Question: What is the potential diagnosis?
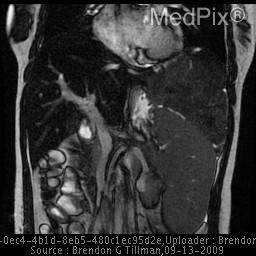
Answer: The possible diagnosis includes Hepatocellular Adenoma (HA)
Focal Nodular Hyperplasia (FNH)
Hemangioma
Hepatocellular Carcinoma (HCC)
Fibrolamellar Carcinoma
Hepatic Metastases
Cholangiocarcinoma
Liver Abscess.